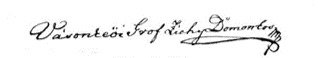
Signature of: domonkos zichy